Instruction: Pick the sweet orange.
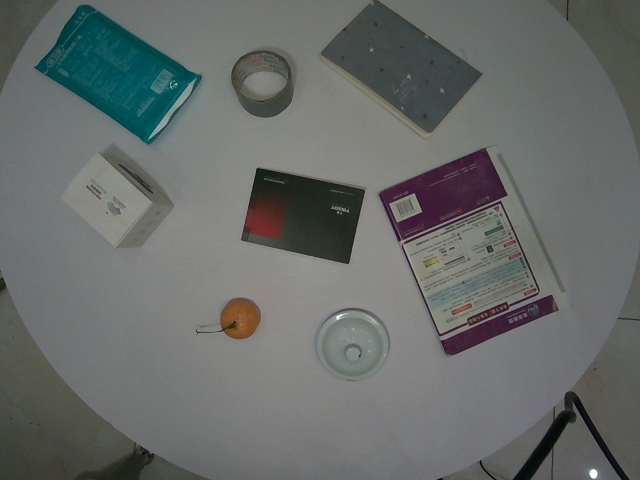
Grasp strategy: vertical